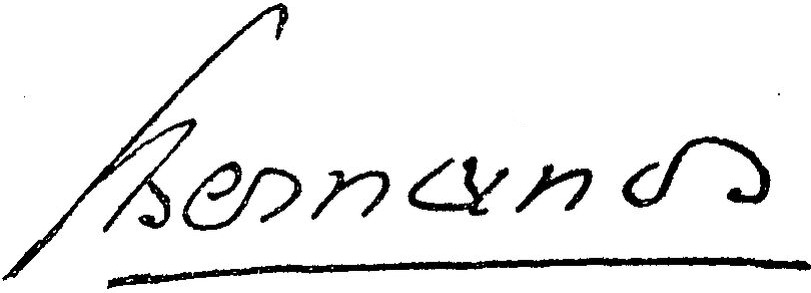
Signature of: georges bernanos